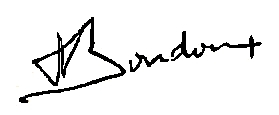
Signature of: léon bondoux